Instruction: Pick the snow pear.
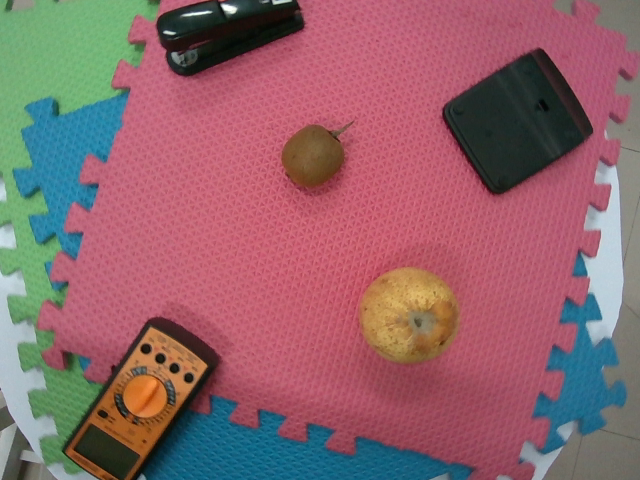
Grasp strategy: vertical